Question: What could the diagnosis suggest?
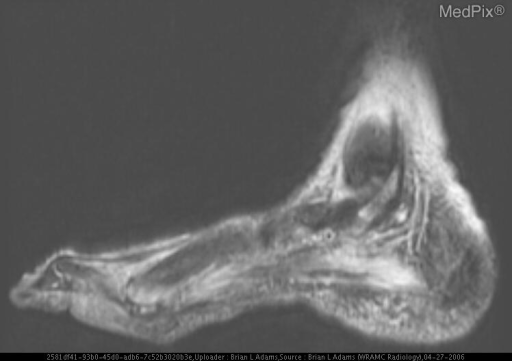
Answer: The possible diagnosis includes The image findings of these studies are definitive for osteomyelitis with cellulitis and myositis..